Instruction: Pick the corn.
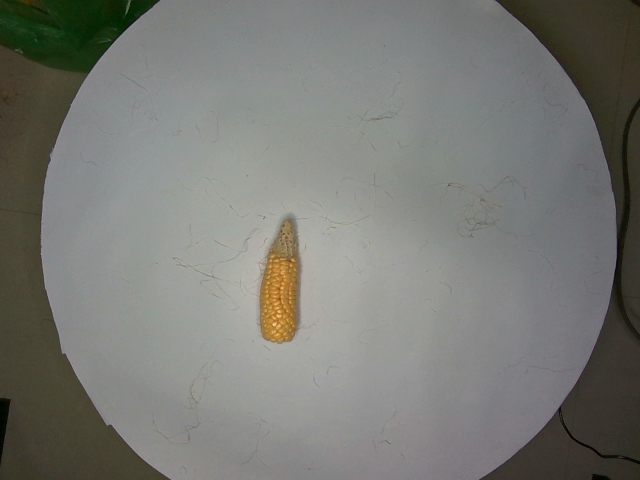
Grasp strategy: vertical